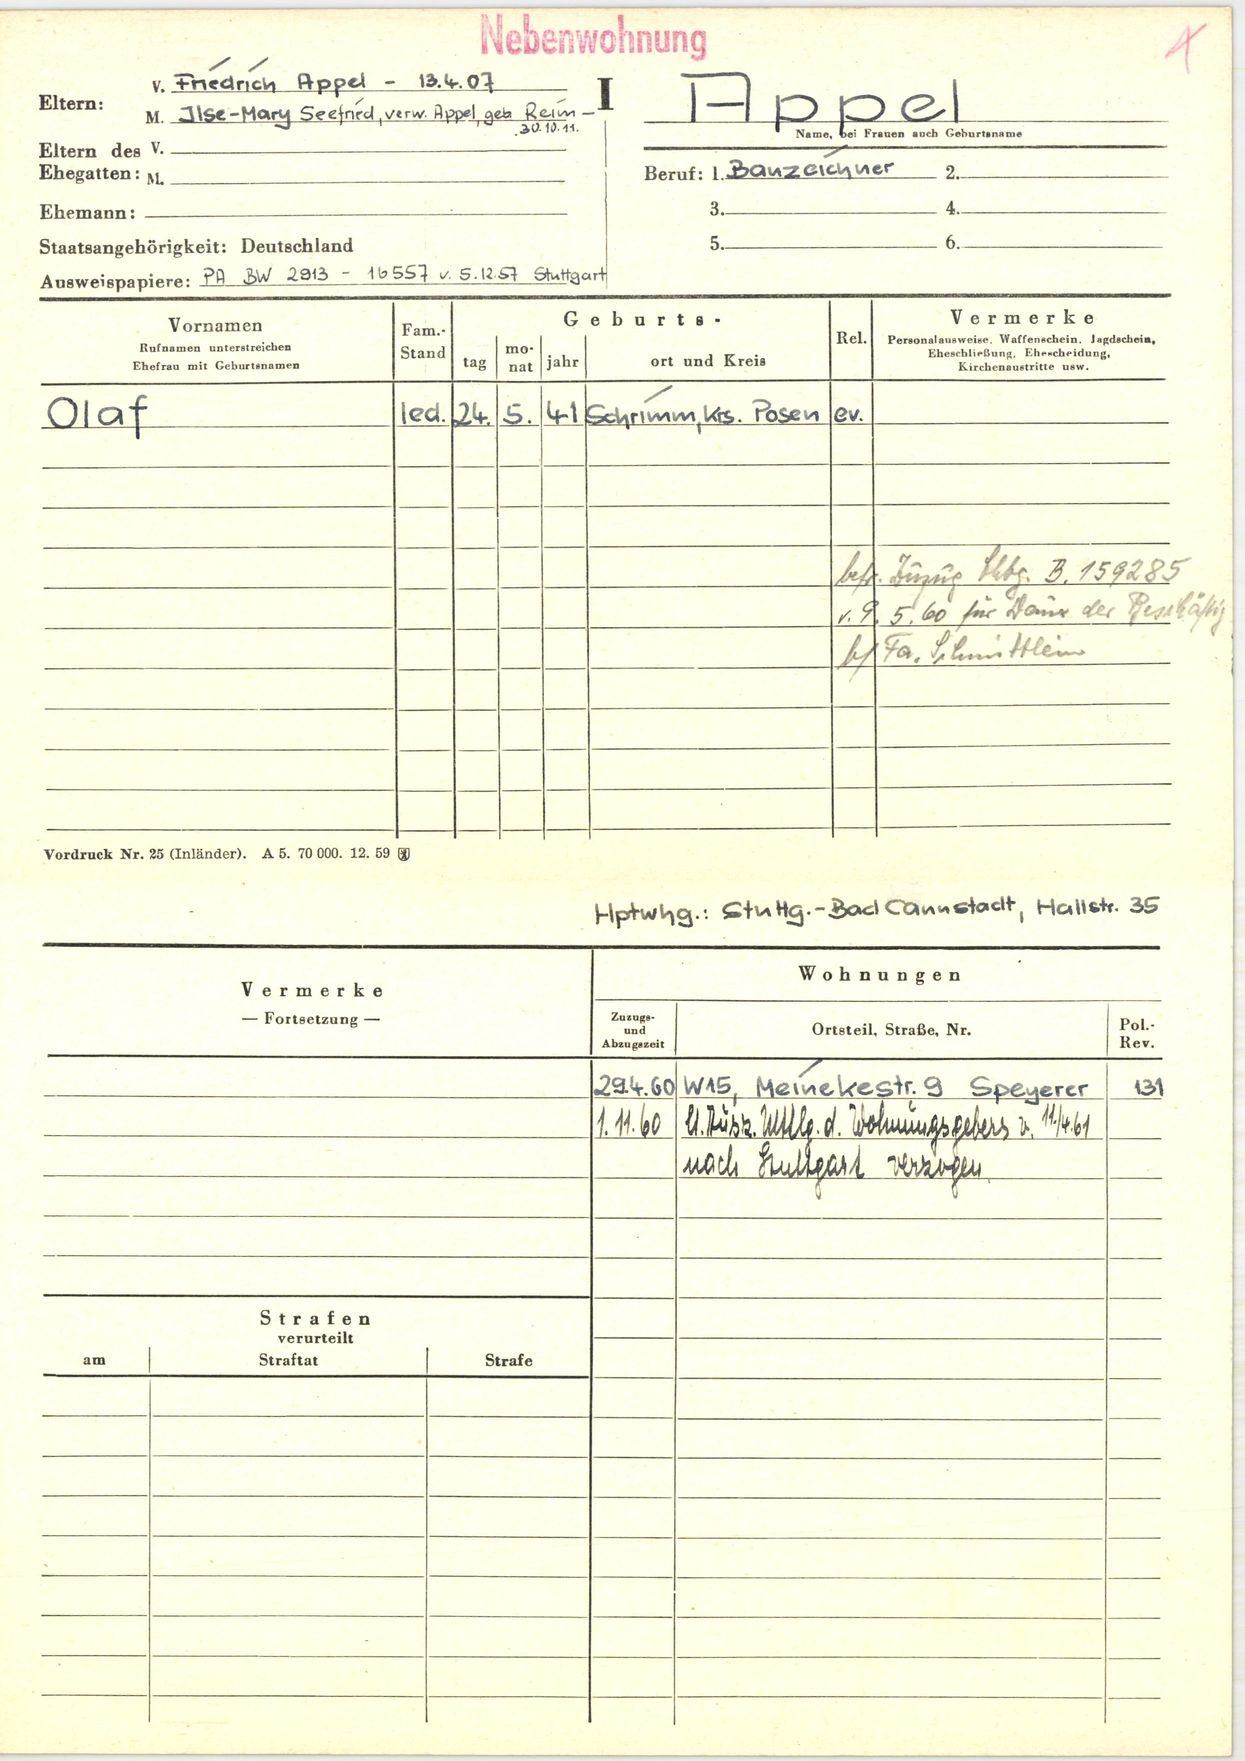
Appel